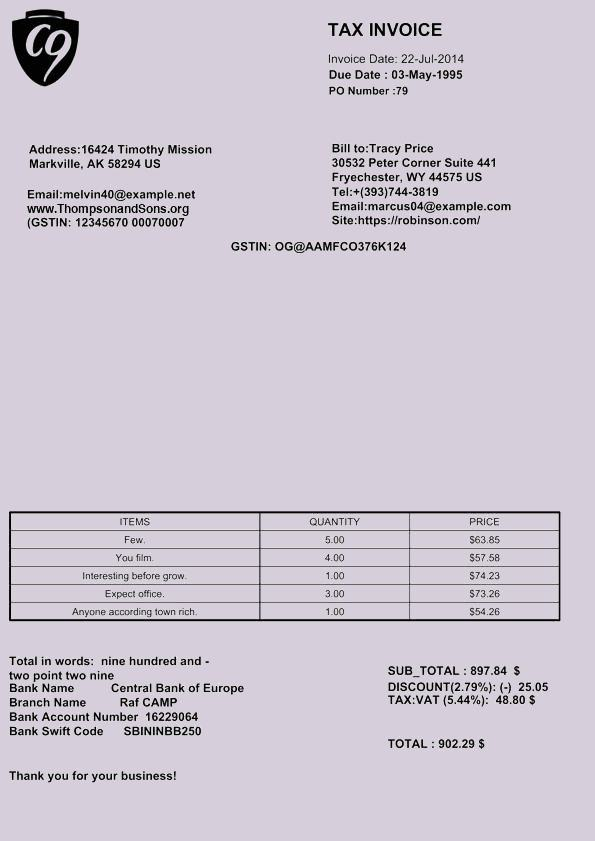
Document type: Invoice